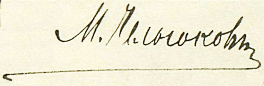
Signature of: michaił czełnokow